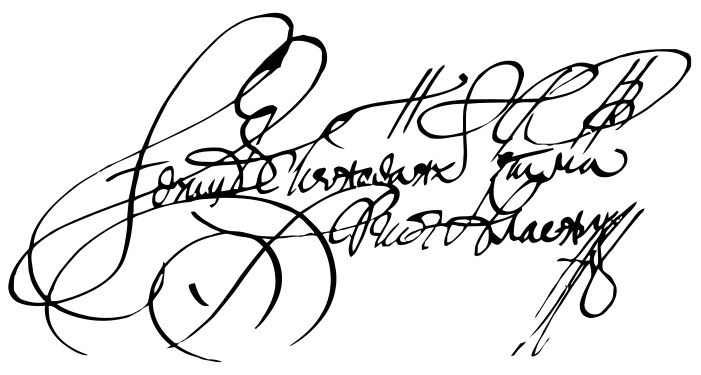
Signature of: ivan mazepa